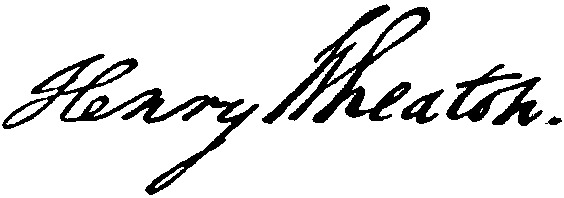
Signature of: henry wheaton